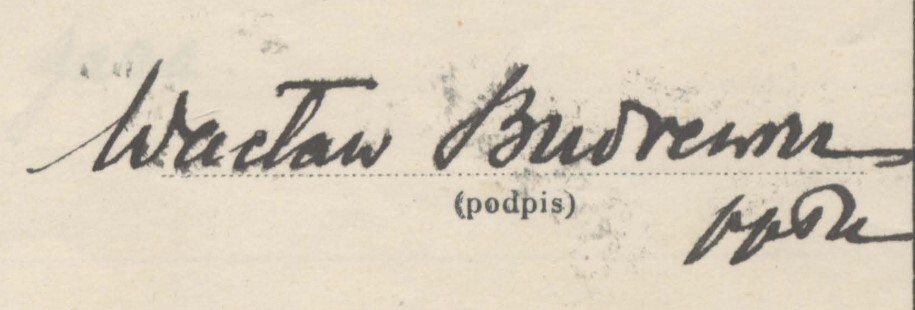
Signature of: wacław budrewicz